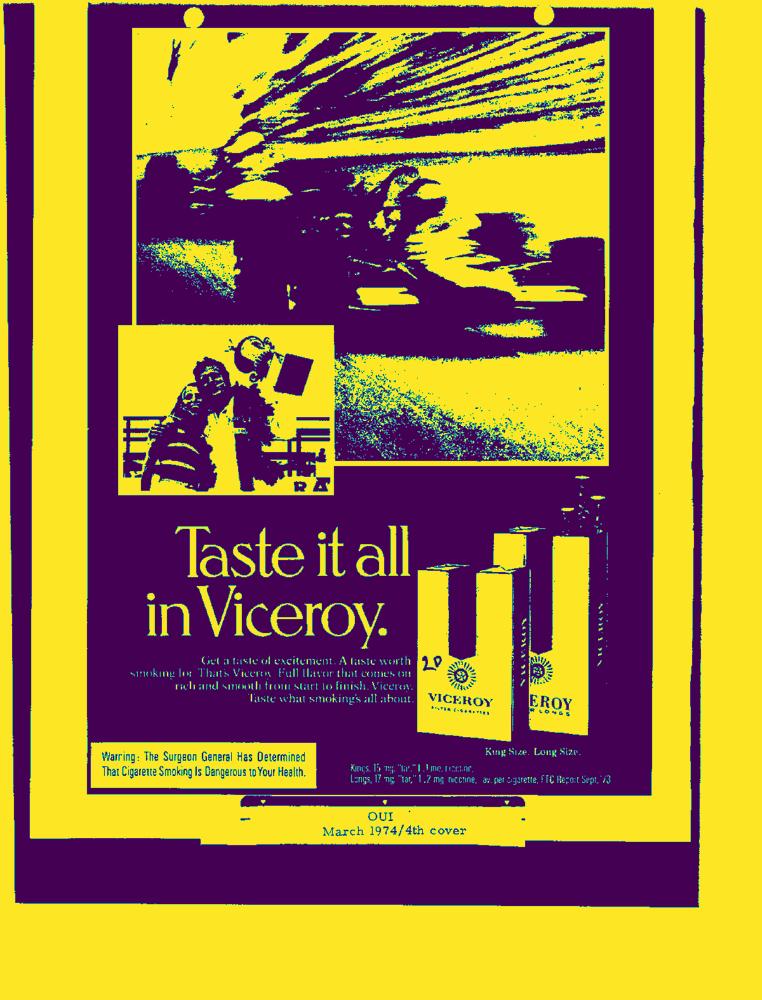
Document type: AD